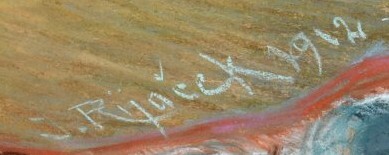
Signature of: jaroslav rijaček